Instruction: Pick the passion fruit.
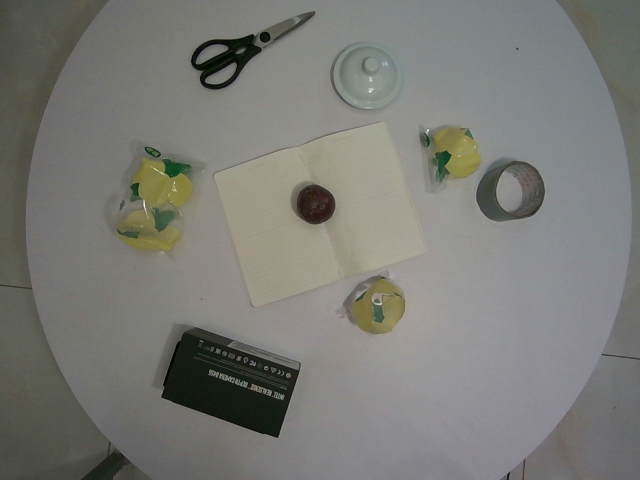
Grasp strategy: vertical